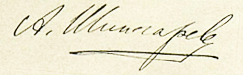
Signature of: andrei ivanovich shingarev